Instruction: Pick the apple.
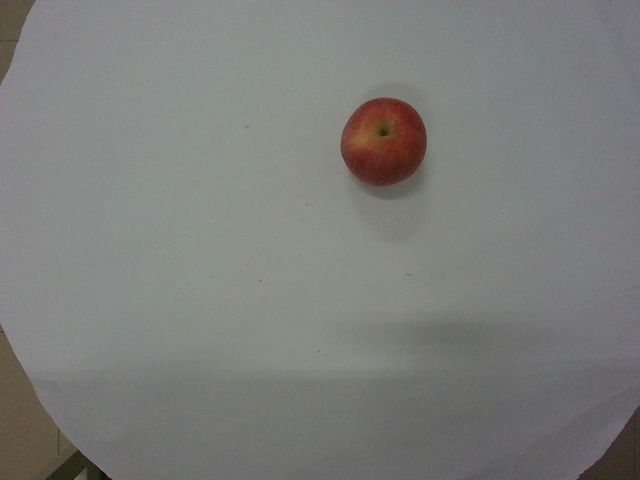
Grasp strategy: vertical